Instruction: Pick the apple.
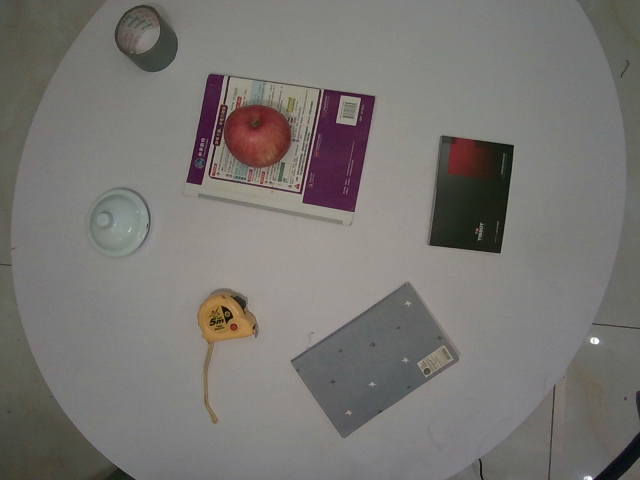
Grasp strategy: vertical